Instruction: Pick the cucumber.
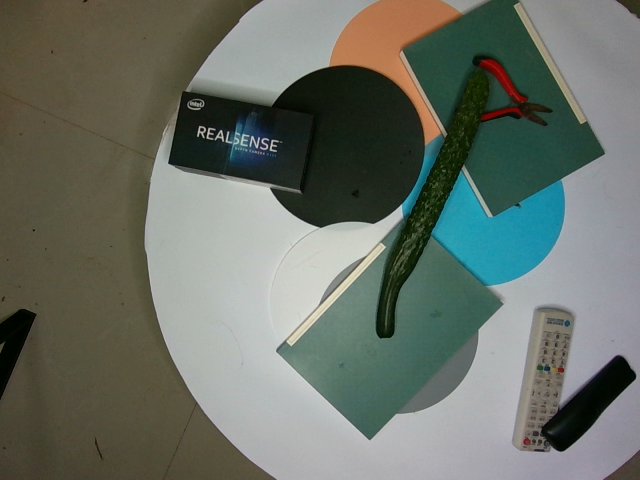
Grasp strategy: vertical